Question: By what date must an appeal be filed according to the document?
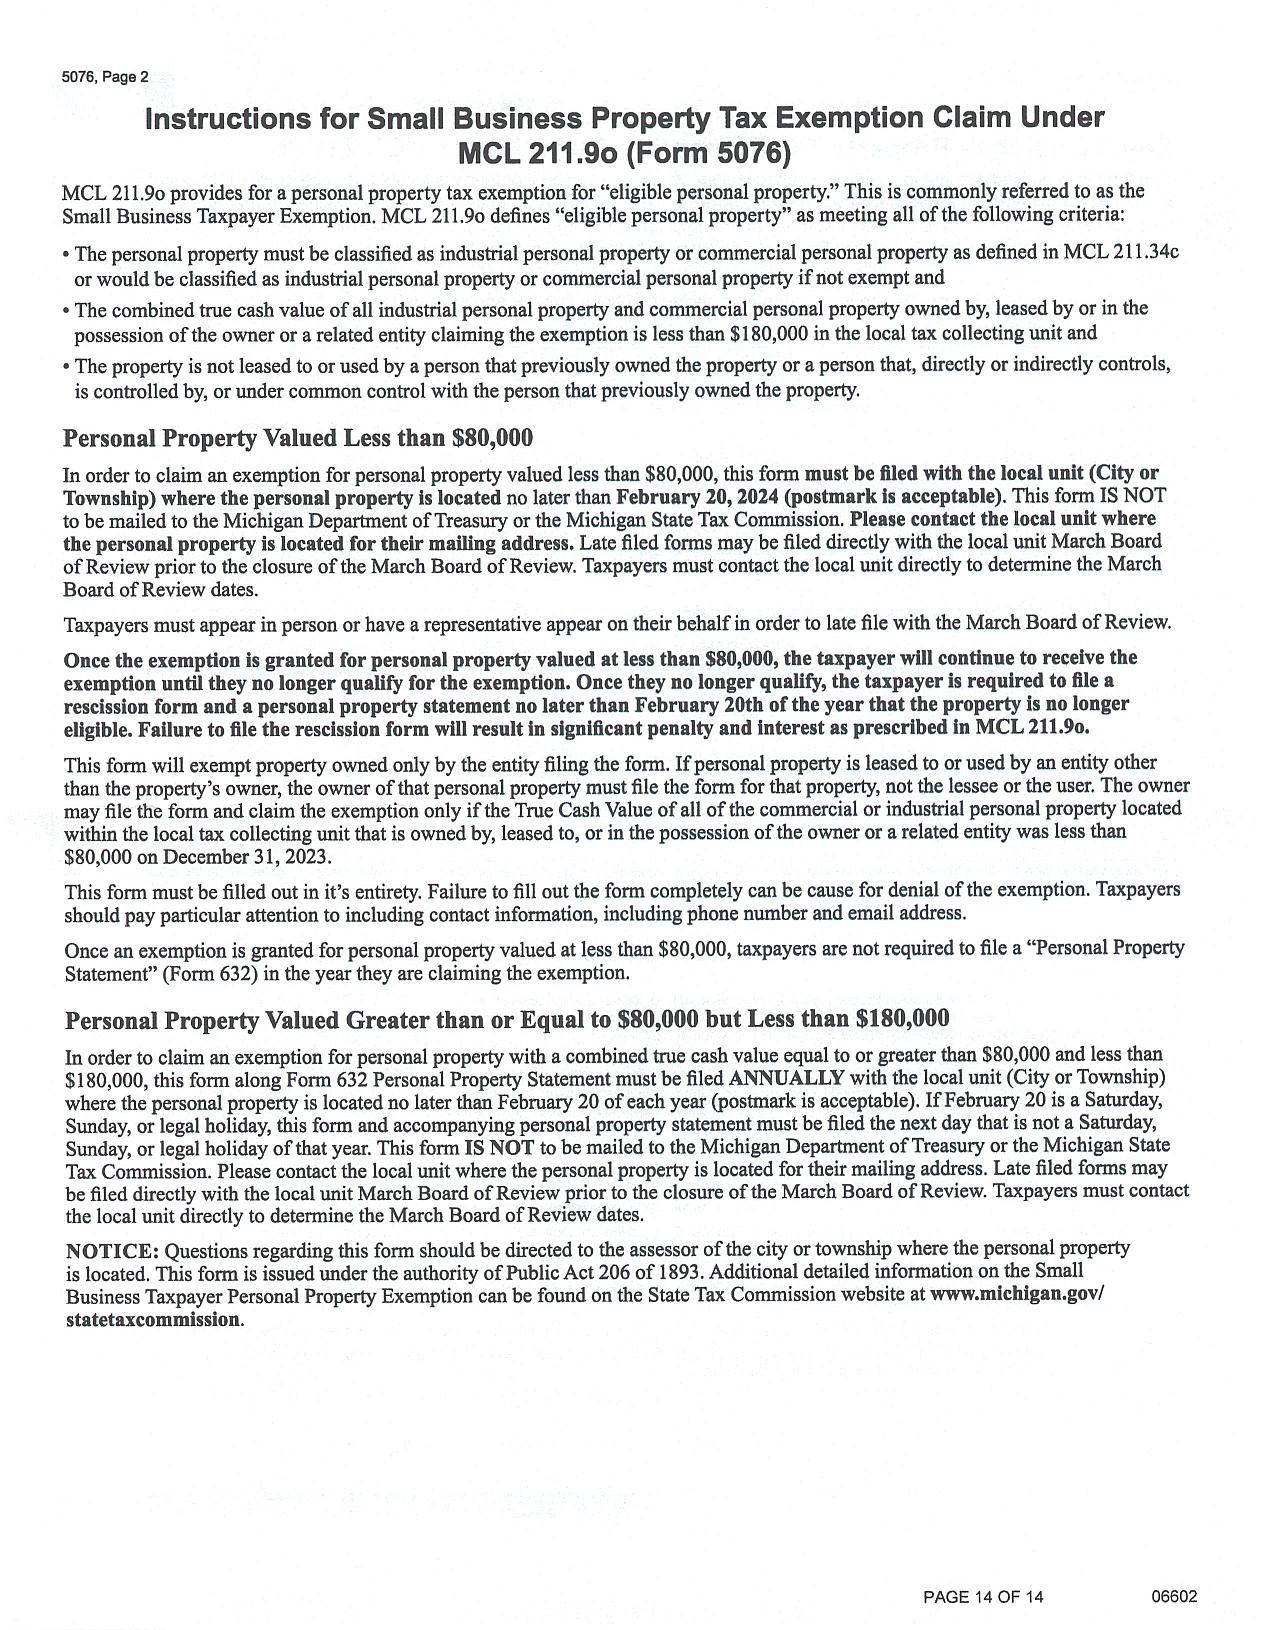
Answer: "March Board of Review closure date"